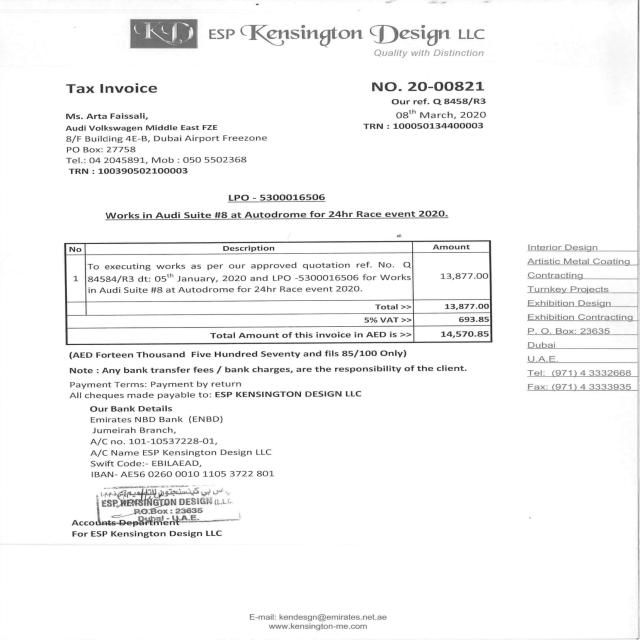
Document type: Invoice